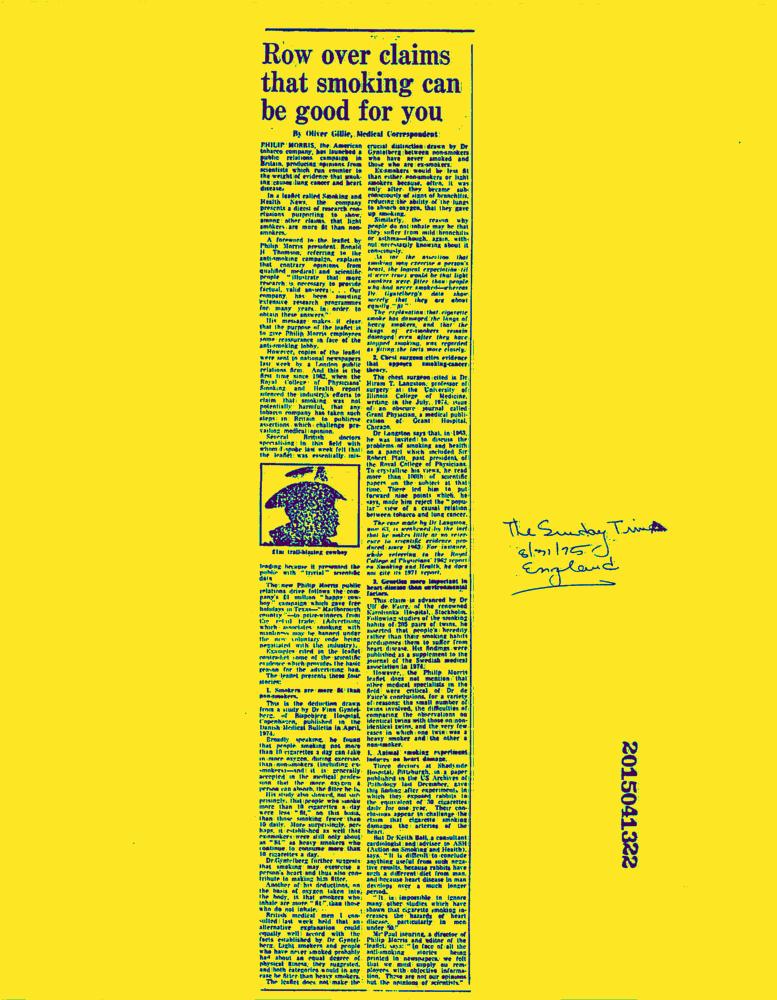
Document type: News-Article